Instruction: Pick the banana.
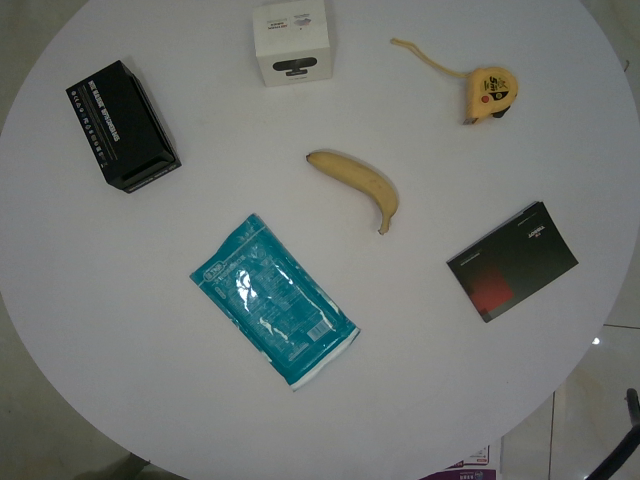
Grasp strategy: vertical